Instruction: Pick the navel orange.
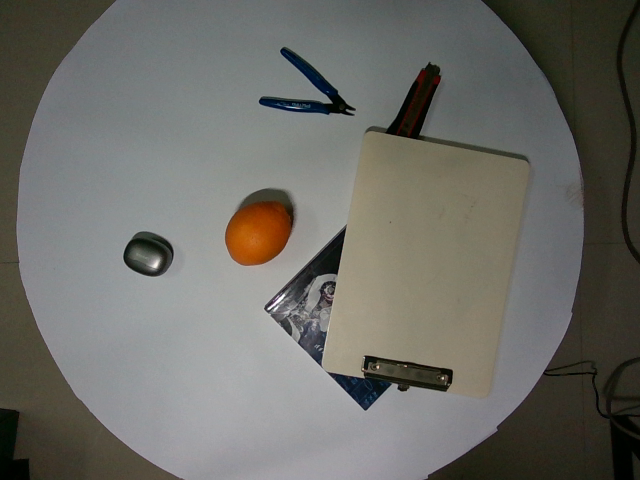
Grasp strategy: vertical